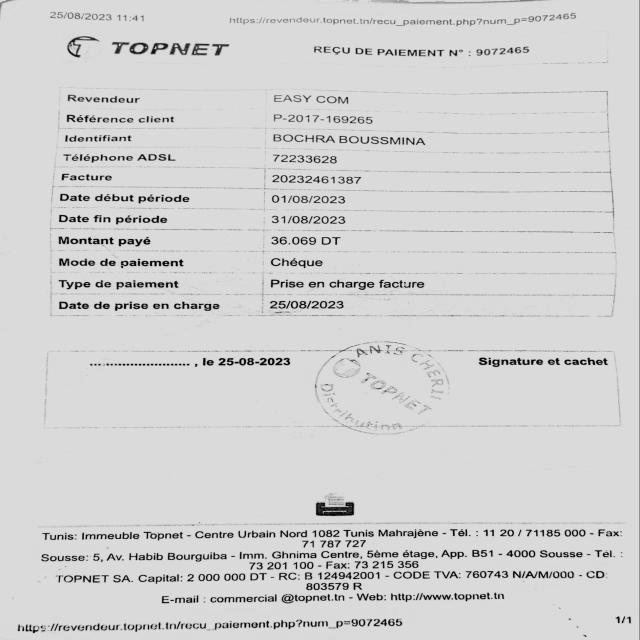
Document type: Invoice